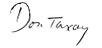
Signature of: don taxay